Question: In what way does the history help explain the case?
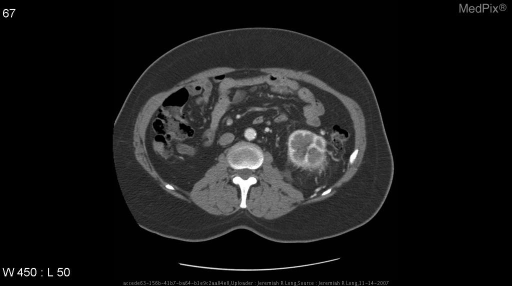
Answer: The patient's history of 72 year old female with gross hematuria is key in understanding the case.